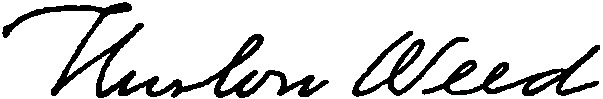
Signature of: thurlow weed